Question: Explain the disease:
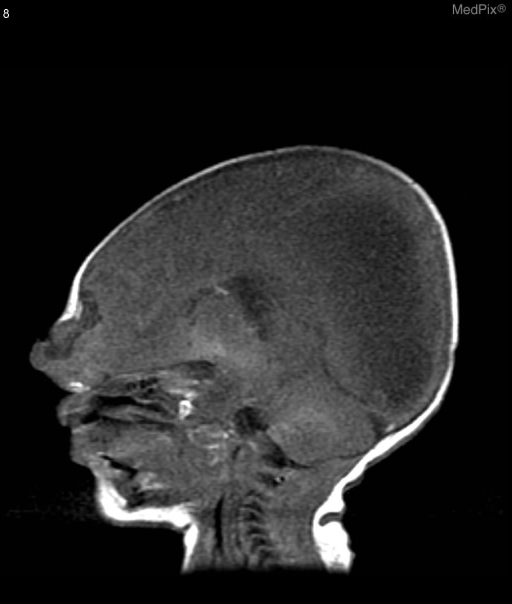
Answer: The disease is discussed as: The term cephalocele refers to a defect in the skull and dura with extracranial extension of intracranial structures.  The term encephalocele refers to herniation of both brain tissue and meninges through the skull defect, whereas the term meningocele refers to herniation of the meninges only.  Both the skull defect and herniation are more common in the midline.

Most encephaloceles are easily recognized by the clinician.  On initial examination, the patient has a large midline extracranial mass that is soft to palpation.  In patients with obvious masses such as these, the imaging study is obtained to look for associated brain anomalies that may alter the child's prognosis.  An example of such an associated anomaly is shown in Films .3 - .6.  This patient with a large frontal encephalocele also has agenesis of the corpus callosum and multiple gray matter heterotopias in the subependymal region.  The absence of the corpus callosum can be detected on both the sagittal images by the absence of the corpus on the midline image and on the axial images by the characteristic shape of the frontal horns and the parallel lateral ventricles.

Another reason to obtain imaging studies in patients with encephaloceles is to look for the location of the major vascular structures of the brain.  Particularly, because most encephaloceles are in the midline, the torcula and the superior sagittal sinus are crucial structures that must be located.  In Films .7 - .9, a parietal encephalocele is shown.  This case has two very important findings.  The first is the deformity of the brain in the region of the encephalocele.  Notice how the midbrain and cerebellum are stretched toward the calvarial defect.  This stretching results from the pulsations of the brain causing it to be pushed out of the calvarial defect.  The immature brain (before myelination) is very soft and easily deformed.  Therefore it can be molded into just about any shape.  It is common to see this sort of stretching of brain toward the skull defect in patients with encephaloceles.  The other important feature of this case is the position of the superior sagittal sinus.  On sequential coronal films, going from front to back, the sagittal sinus can be visualized in its entirety in relation to the encephalocele.  Arrows point to the sinus as it courses within the most inferior and lateral aspect of the sac on the right.  Notice that the sinus would be outside of the calvarium if the calvarium were present.  More posteriorly, the torcula is high and the straight sinuses are seen to course steeply inferiorly within the walls of the tentorium cerebellum (arrows).  The steep leaves of the tentorium probably result from the same process that causes herniation of the midbrain and cerebellum into the calvarial defect.

Special mention should be made of sphenoidal and fronto-nasal encephaloceles because they are often clinically occult at birth.  A high index of suspicion is necessary to make the diagnosis of encephalocele in adolescents and young adults who present with nasal or nasopharyngeal masses.